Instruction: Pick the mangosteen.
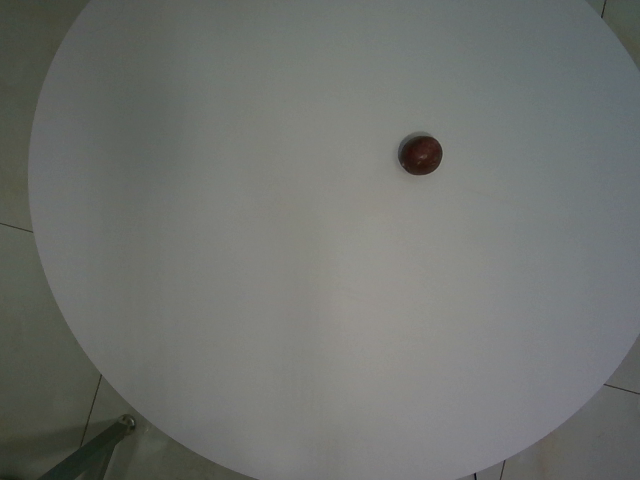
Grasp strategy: vertical